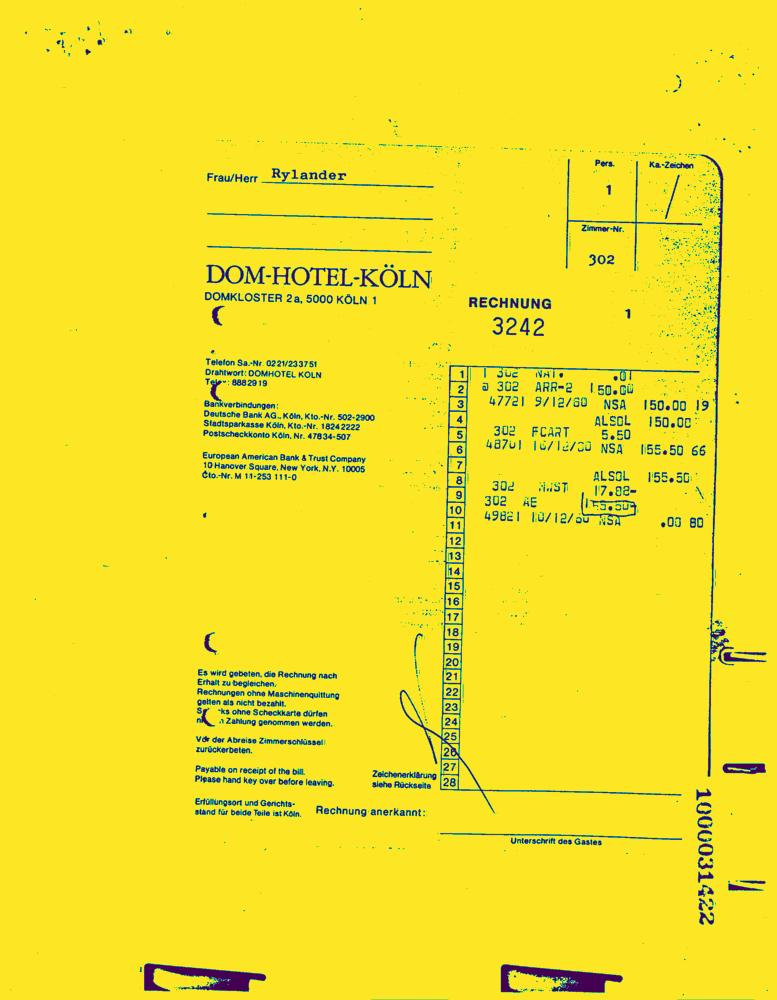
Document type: Invoice-Doc